Question: What are the imaging findings?
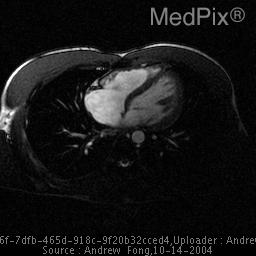
Answer: The imaging shows Radiographic findings:
Selected axial ECG gated white blood MR imgaes of the heart demonstrate a mild to moderately enlarged right atrium with a suggestion of a jet of low signal across the inter atrial septum. A defect is identified at the inferior aspect of the inter atrial septum. No significant shunt vascularity is appreciated.  The remaining heart is normal. Radiographic findings:
Selected axial ECG gated white blood MR imgaes of the heart demonstrate a mild to moderately enlarged right atrium with a suggestion of a jet of low signal across the inter atrial septum. A defect is identified at the inferior aspect of the inter atrial septum. No significant shunt vascularity is appreciated.  The remaining heart is normal..